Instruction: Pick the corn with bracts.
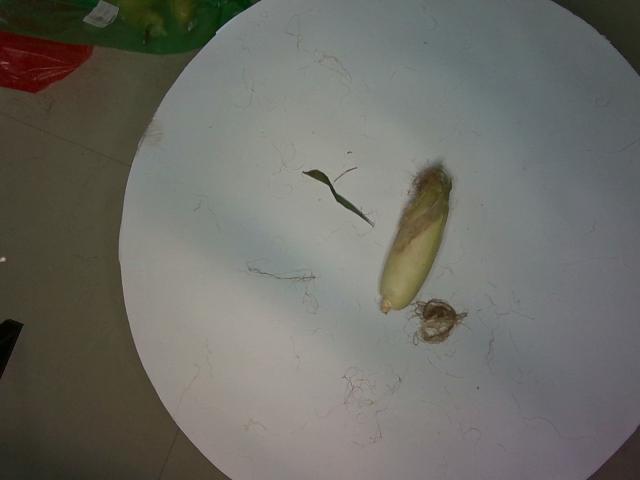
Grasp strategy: vertical